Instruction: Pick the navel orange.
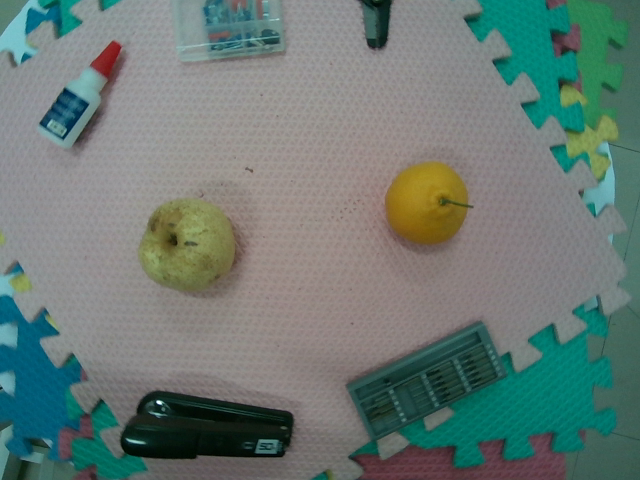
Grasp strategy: vertical